Question: What is the suspected problem?
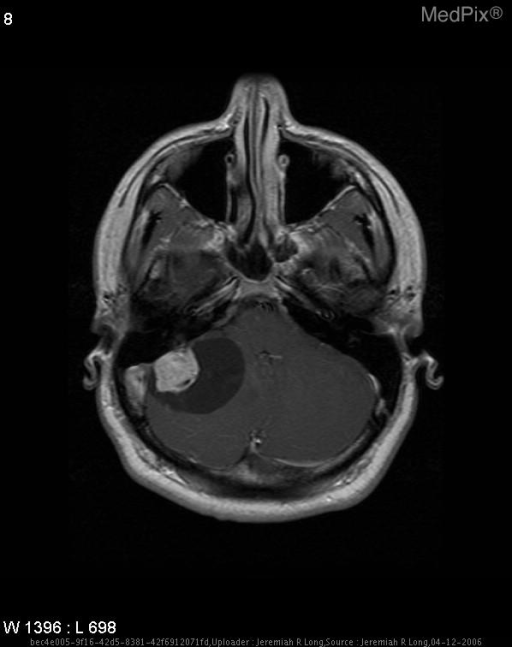
Answer: The findings suggest Aggressive cystic mass lesion in the right aspect of the posterior fossa measuring 4.8 cm by 3.1 cm by 2.3 cm with a solid enhancing mural nodule measuring approximately 2.1 cm in diameter.  There is mild to moderate surrounding edema and flow voids are present within the mural nodule.. Aggressive cystic mass lesion in the right aspect of the posterior fossa measuring 4.8 cm by 3.1 cm by 2.3 cm with a solid enhancing mural nodule measuring approximately 2.1 cm in diameter.  There is mild to moderate surrounding edema and flow voids are present within the mural nodule.

T1 post-gadolinium: cystic lesion with mural nodule demonstrating uniform enhancement.. The patient might have a history of 26 year-old male with a history of a right posterior fossa mass..